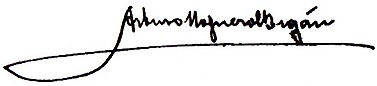
Signature of: arturo noguerol buján